Question: How is the history relevant to the case?
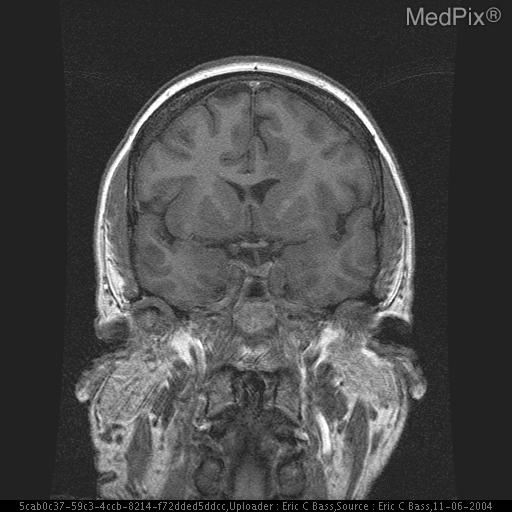
Answer: The patient's history of 54yo female with life long history of epilepsy and seizures. is key in understanding the case.